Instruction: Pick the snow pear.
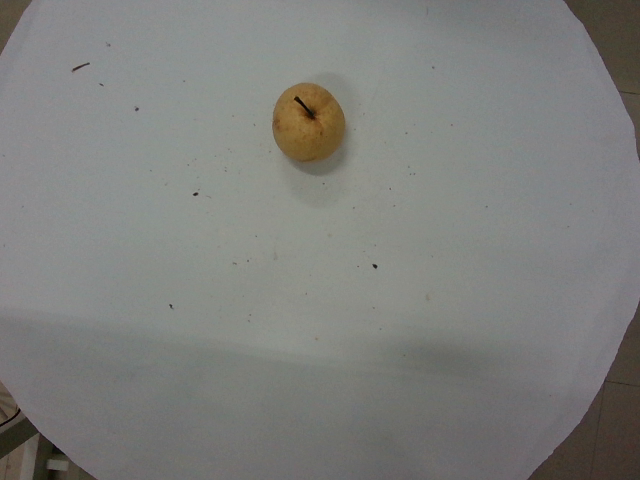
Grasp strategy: vertical